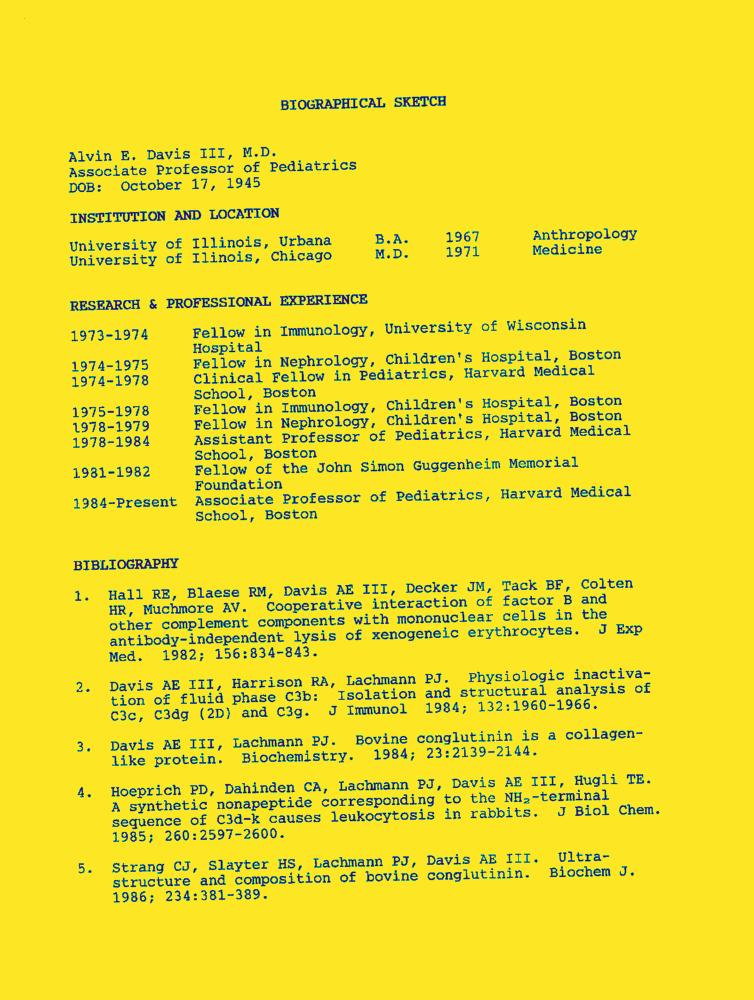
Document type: Resume-Doc